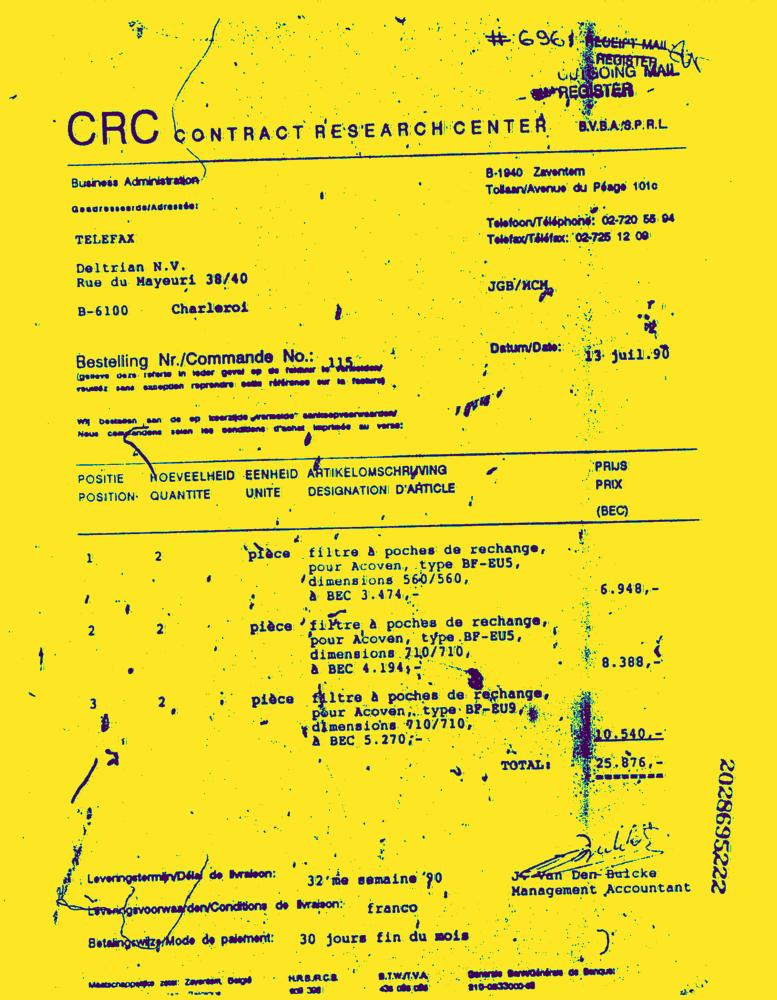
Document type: Invoice-Doc